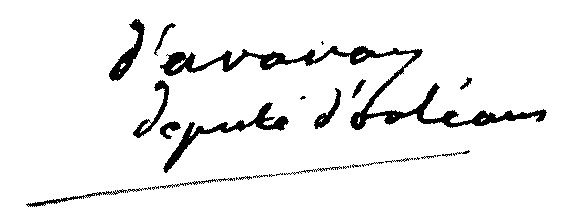
Signature of: claude antoine de bésiade